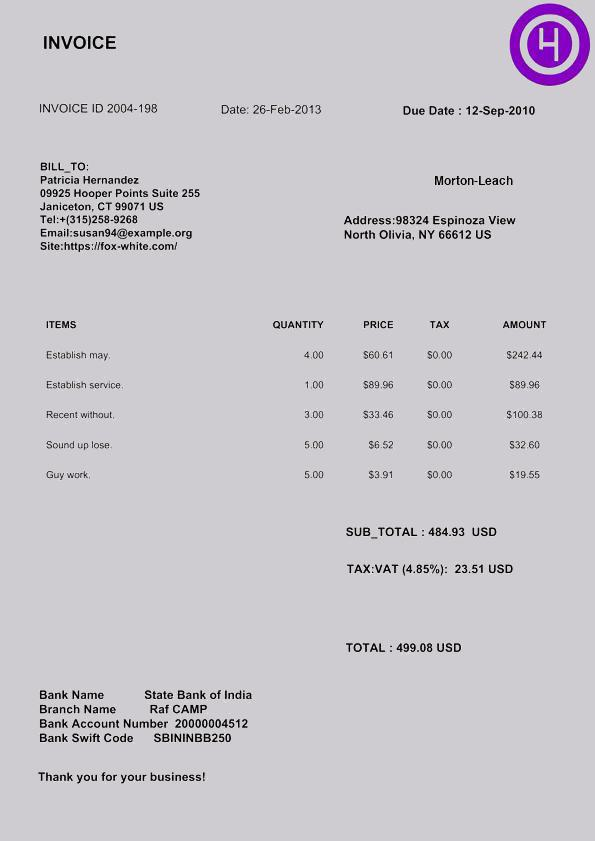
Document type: Invoice